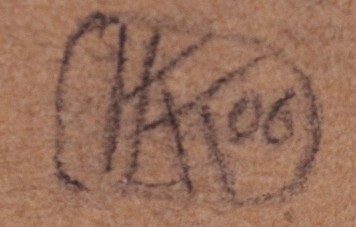
Signature of: karl krattner